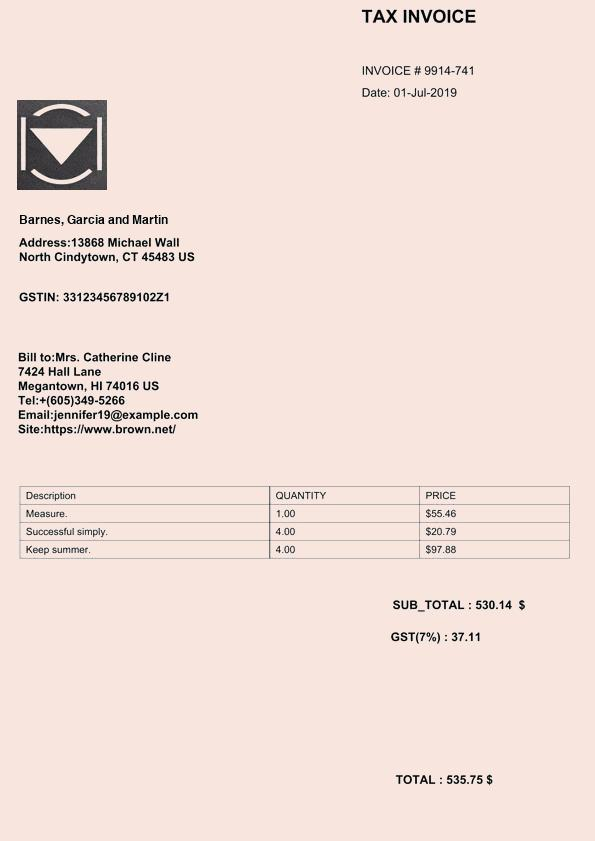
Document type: Invoice